Question: Talk about the condition:
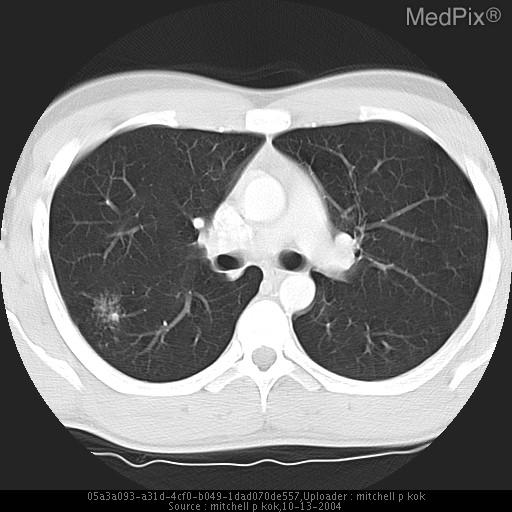
Answer: The disease is discussed as: Organism(s):Mycobacterium tuberculosis

Route of Infection:Primary, airborne; Secondary: reactivation often with endobronchial spread.

Clinical: Patients with reactivation present with constitutional symptoms such as weight loss, night sweats, cough, chills.

Laboratory: Confirmation with sputum/bronchial washings.

Pathology:Casseous necrosis

Imaging: Ill-defined patchy and nodular opacities, often with cavitation, the latter an important radiographic feature as it implies active and transmissable disease. Apical and posterior segments of the upper lobes as well as superior segments of lower lobes involved most frequently, due to realtively high oxygen tension and favorable V/Q ratios. Clustered nodules suggest endobronchial spread of infection.

Treatment: Antituberculous agents

Complications: Late complications include interstitial fibrosis with pulmonary insufficiency and secondary pulmonary hypertension. Hemoptysis due to bronchiectasis, mycetoma formation within a cystic cavity, or erosion of a broncholith into the bronchus. Rasmussen\'s aneurysm is caused by erosion of the cystic cavity into a branch of the pulmonary artery and can also cause hemoptysis.

OTHER: